Question: How does the patient history play a role?
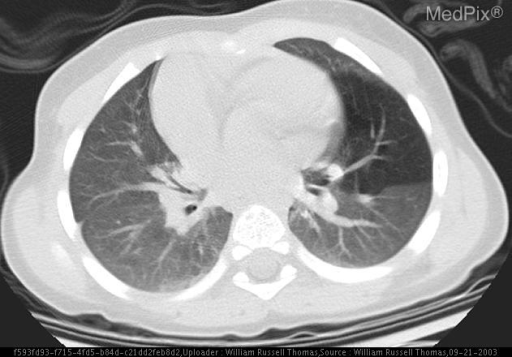
Answer: The patient's history of 2wk old male with respiratory distress is key in understanding the case.